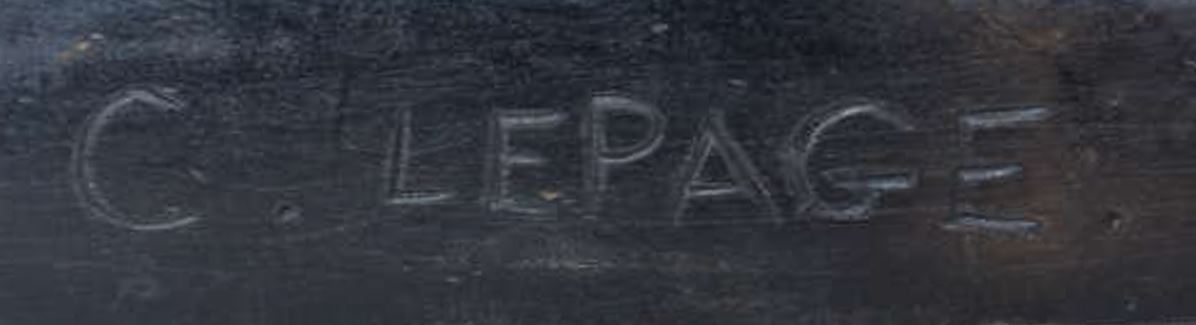
Signature of: céline lepage